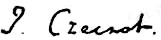
Signature of: jan czeczot